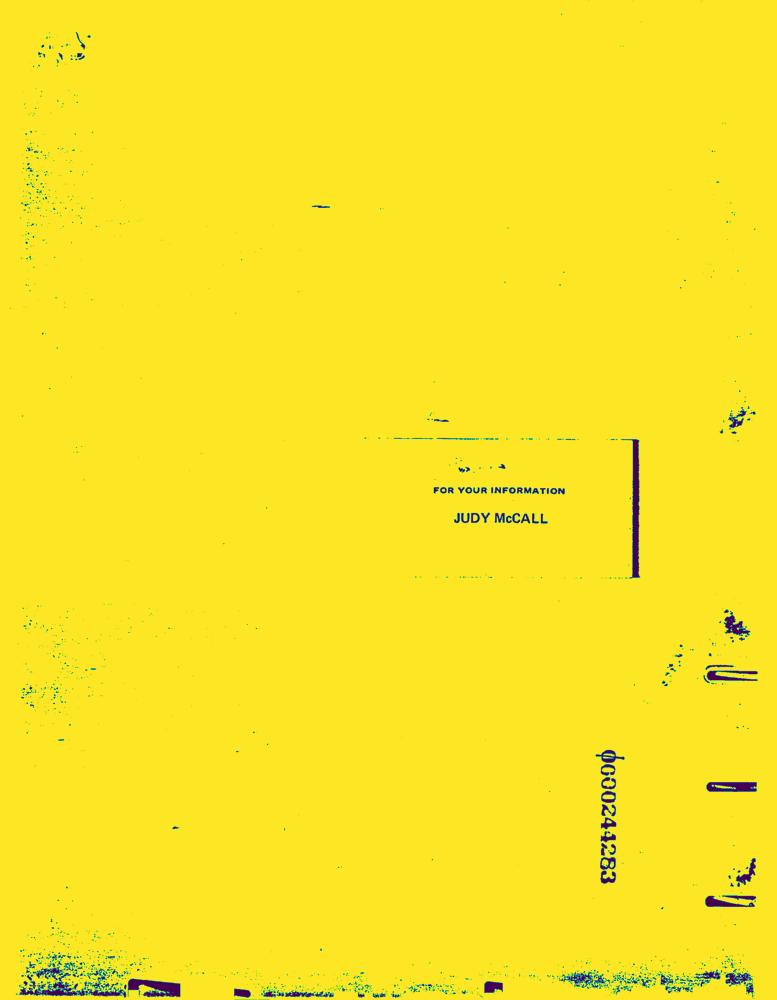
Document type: News-Article